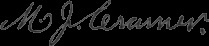
Signature of: michael john cramer